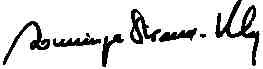
Signature of: dominique strauss kahn